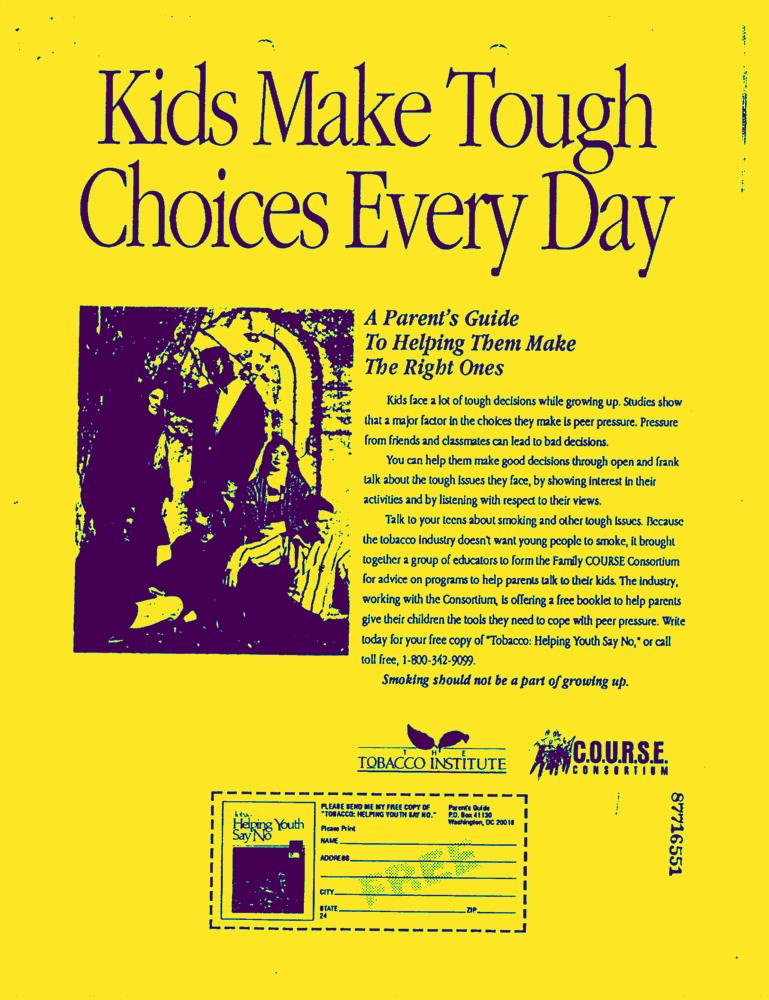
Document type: AD